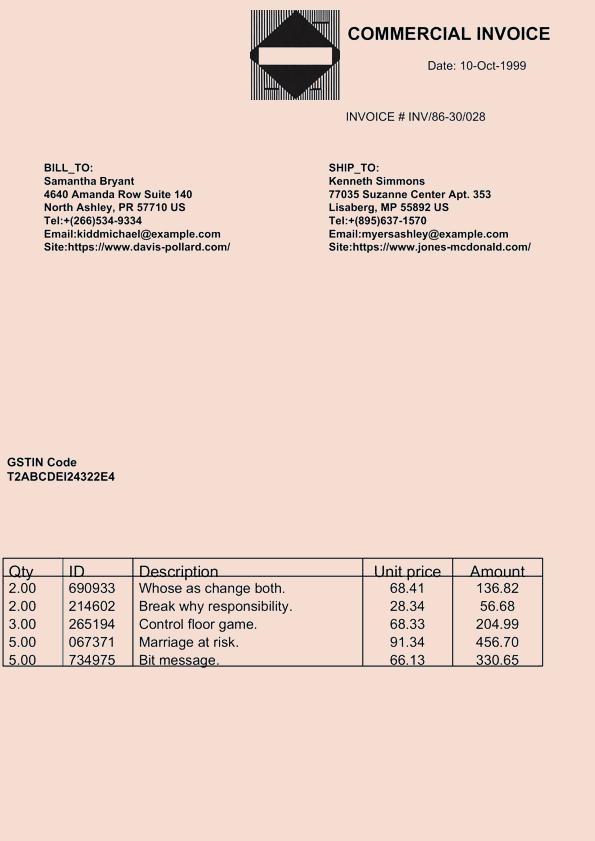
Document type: Invoice